Question: What jurisdiction, city, or county is the document associated with?
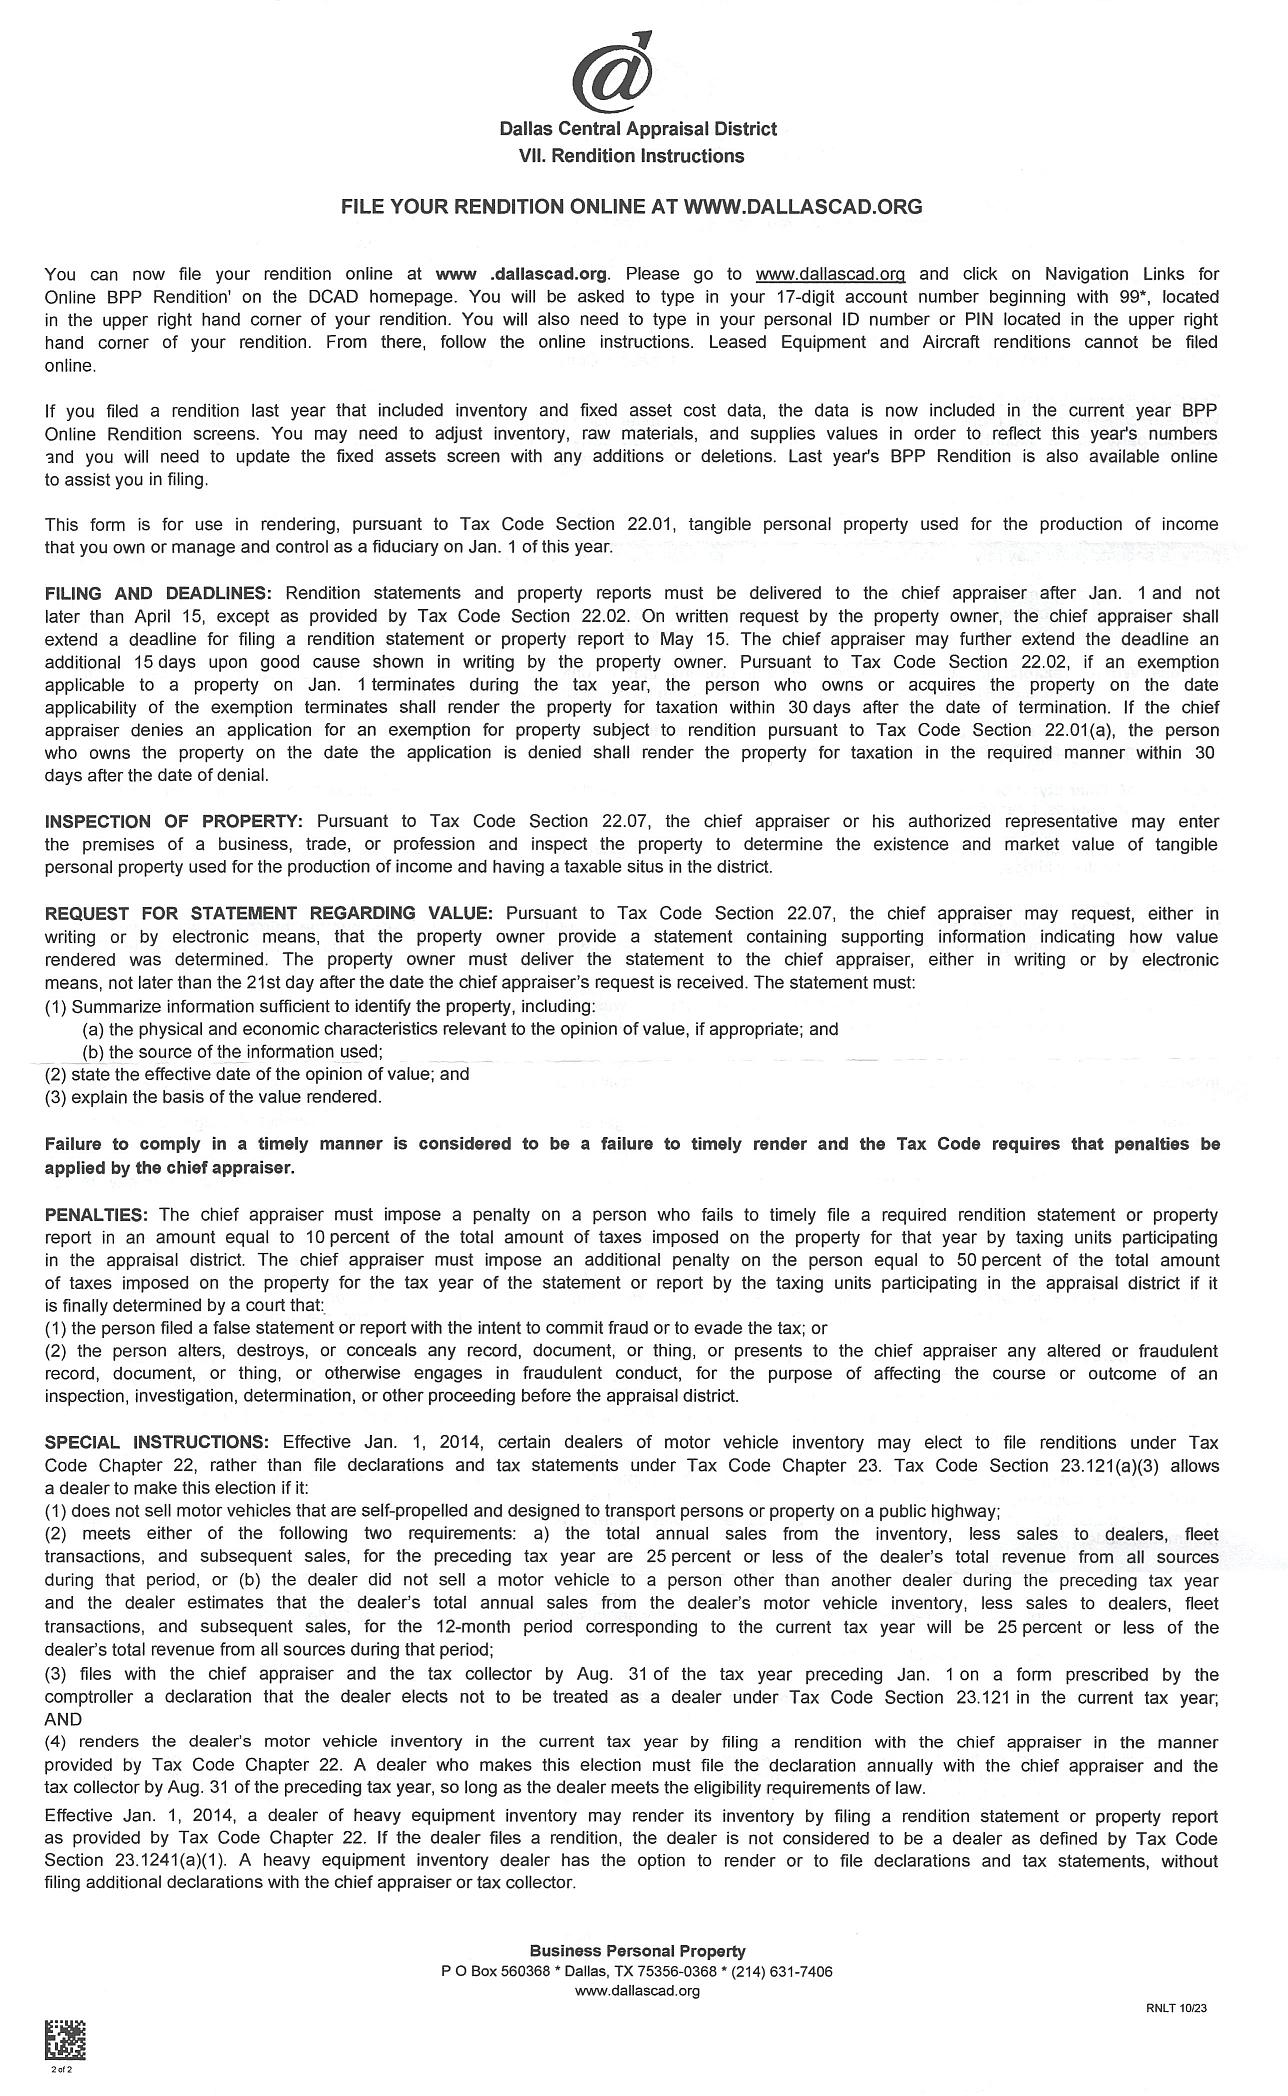
Answer: "Dallas Central Appraisal District"